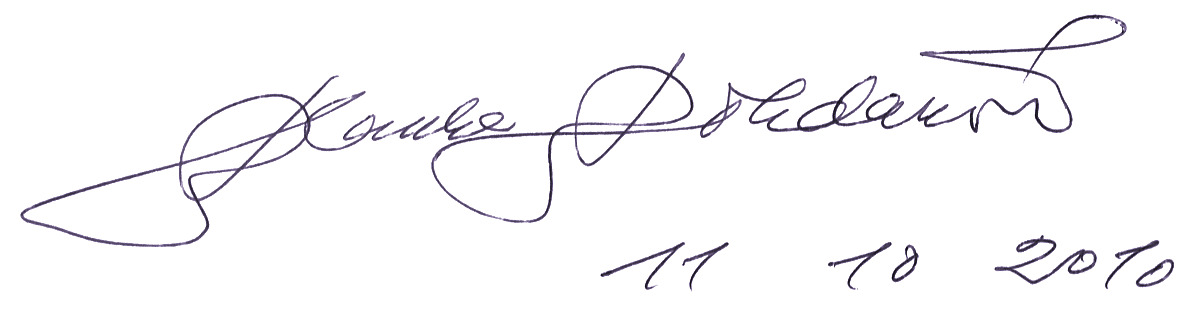
Signature of: blanka bohdanová